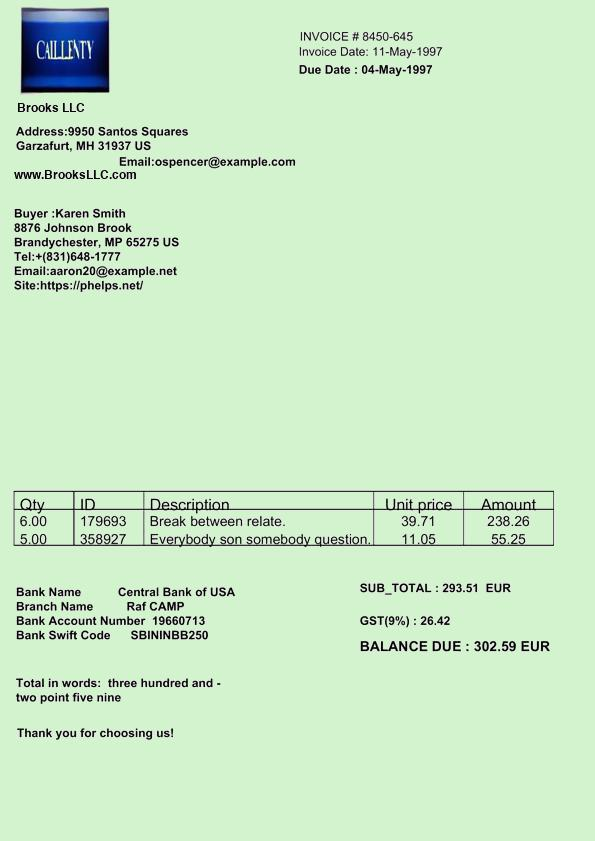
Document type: Invoice